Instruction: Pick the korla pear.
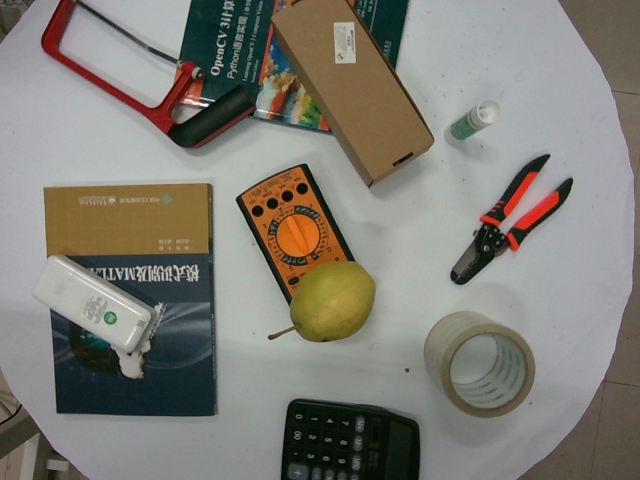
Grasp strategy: vertical